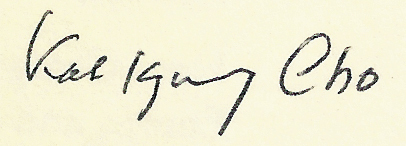
Signature of: kah kyung cho